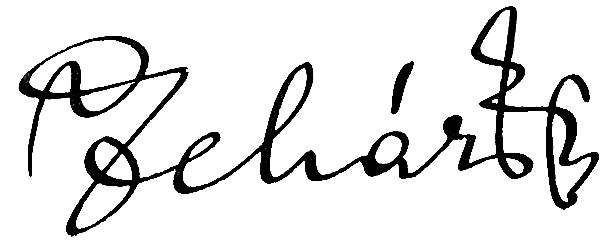
Signature of: q191917